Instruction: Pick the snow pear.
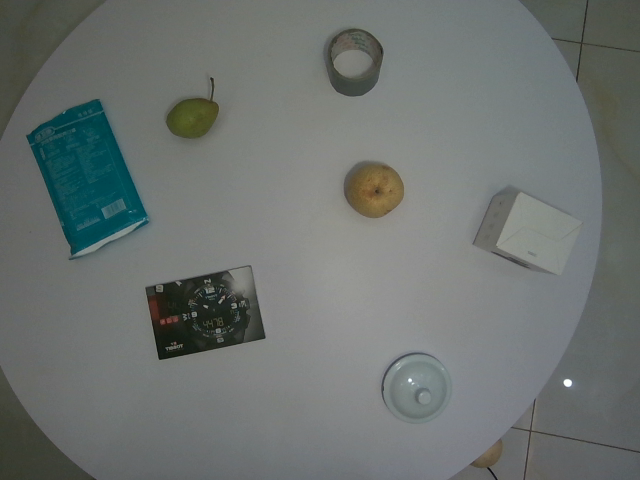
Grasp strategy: vertical